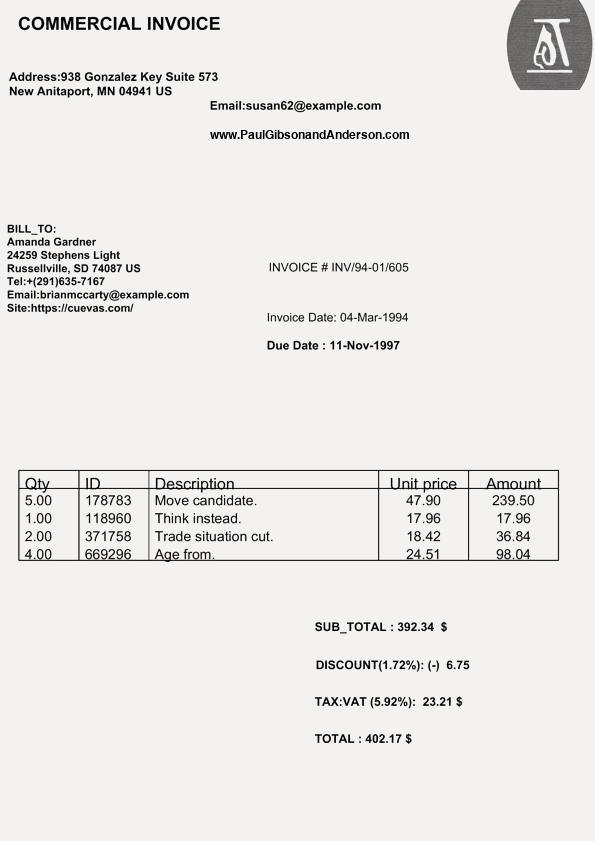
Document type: Invoice